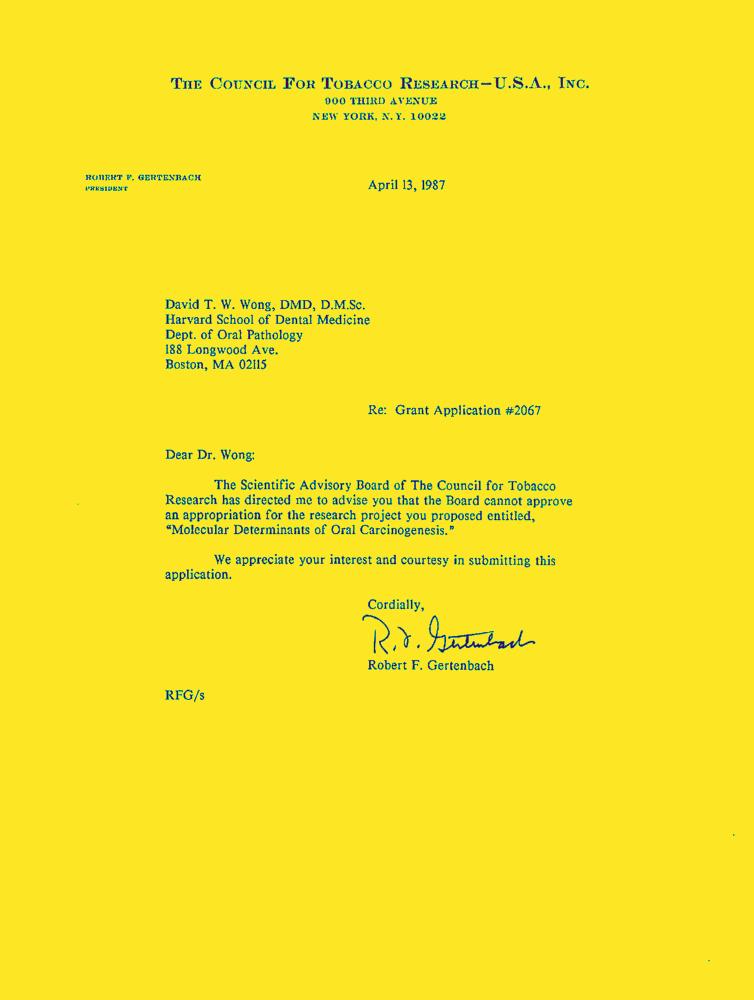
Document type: Letter-Doc